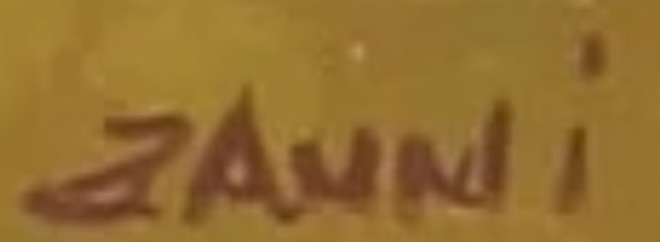
Signature of: sergio zanni